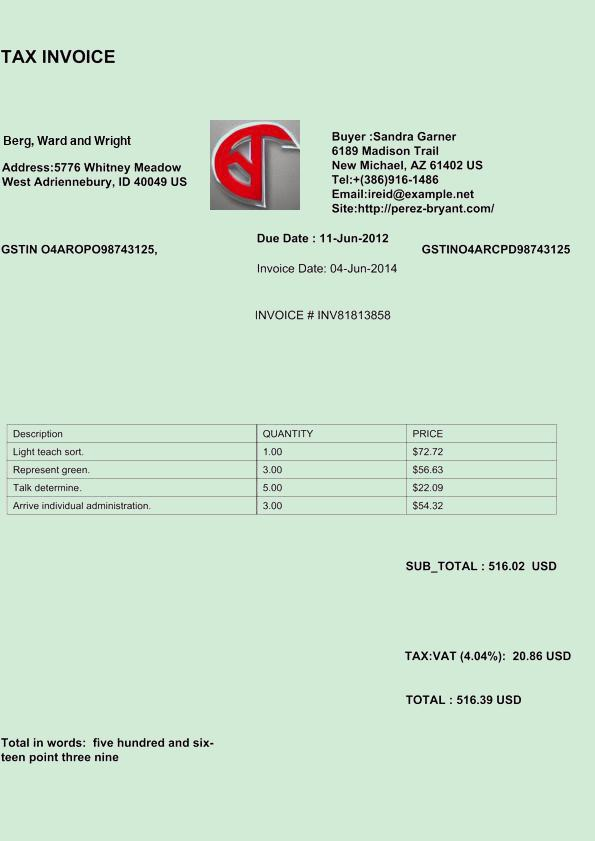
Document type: Invoice